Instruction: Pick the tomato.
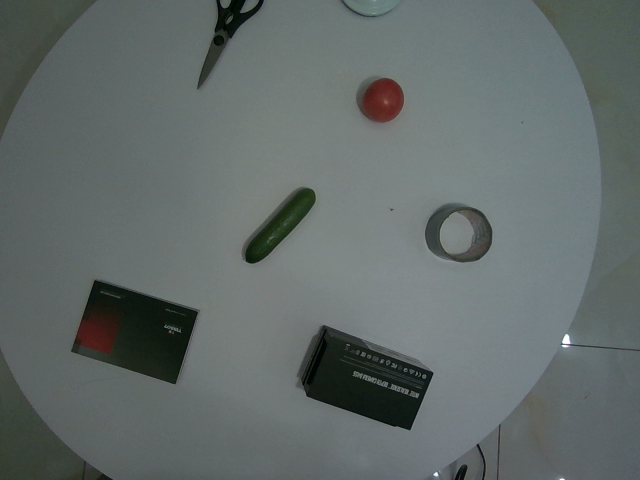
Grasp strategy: vertical